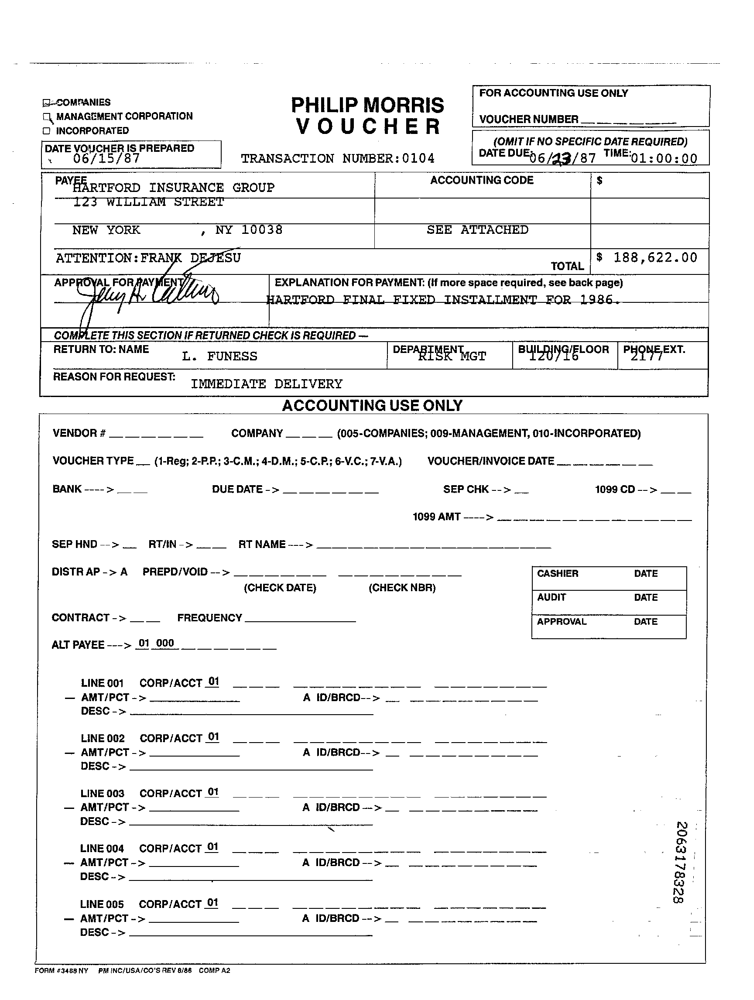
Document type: Invoice